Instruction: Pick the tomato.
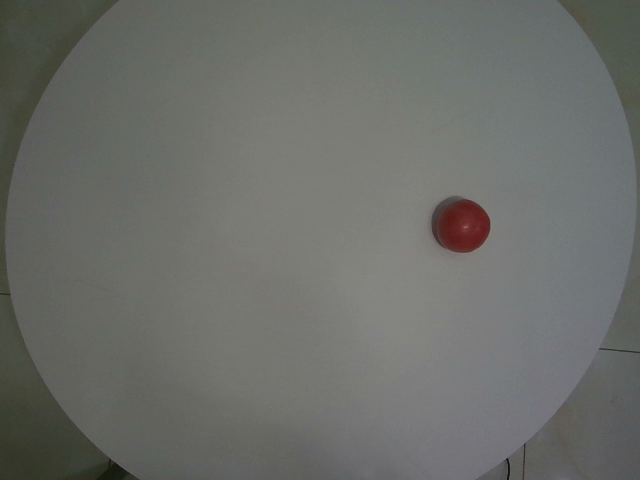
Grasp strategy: vertical